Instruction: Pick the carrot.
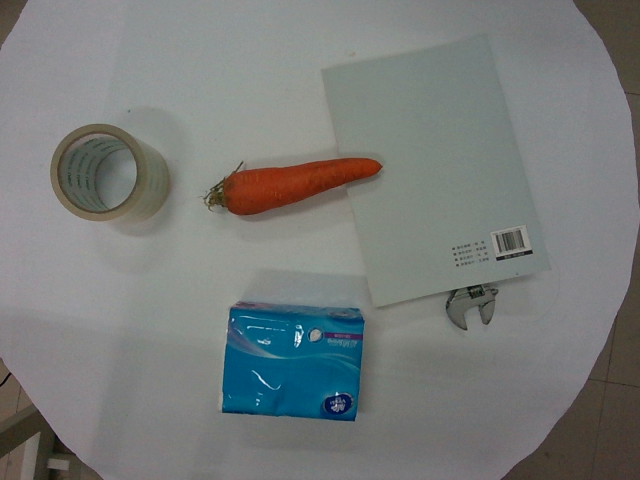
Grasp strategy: vertical